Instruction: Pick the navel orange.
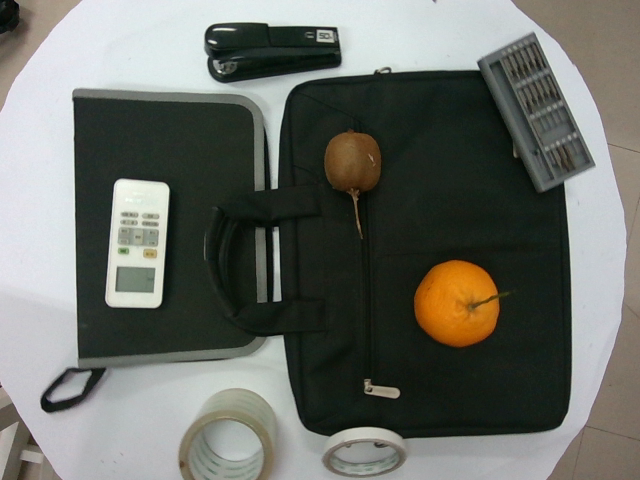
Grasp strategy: vertical